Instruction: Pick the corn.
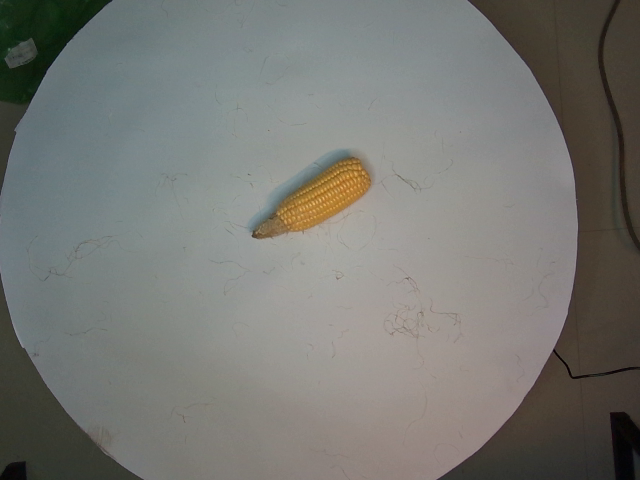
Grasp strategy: vertical